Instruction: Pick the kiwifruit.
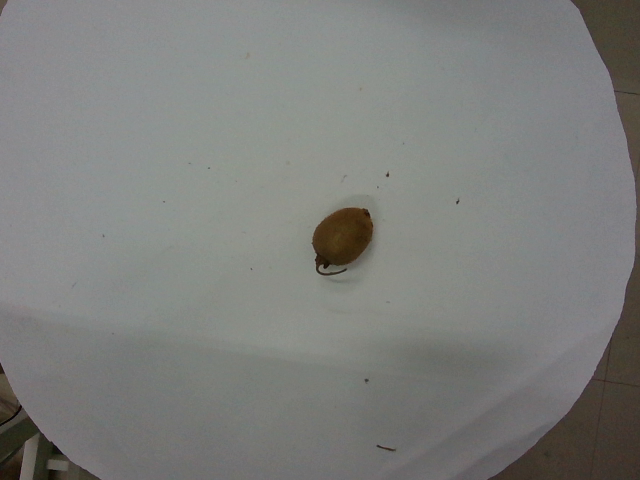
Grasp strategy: vertical